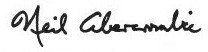
Signature of: neil abercrombie